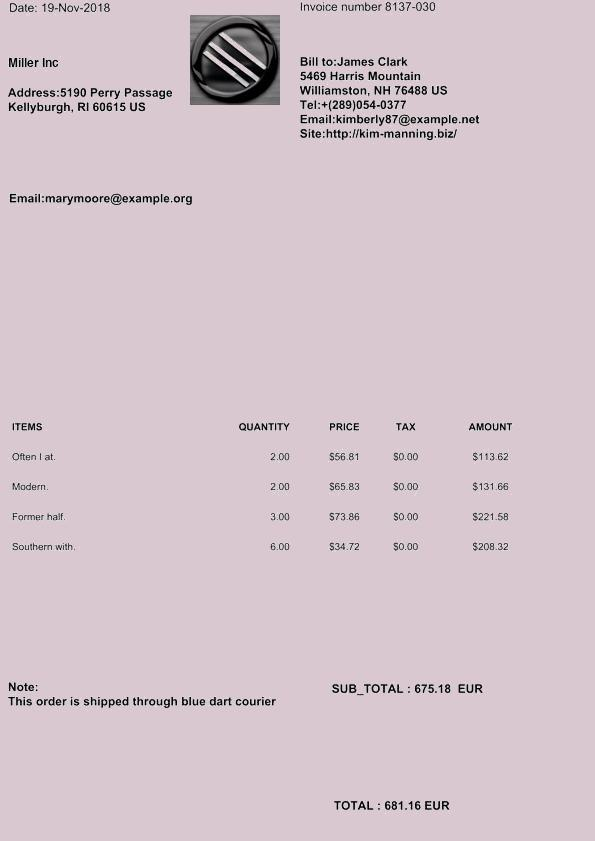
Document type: Invoice